Question: Explain the disease:
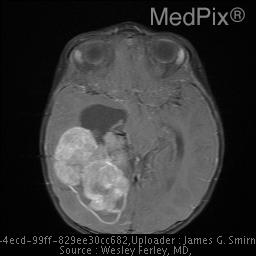
Answer: The disease is discussed as: Choroid Plexus Papilloma (WHO Grade I)
Choroid Plexus Carcinoma (WHO Grade III-IV)
Cell of Origin: Choroid plexus epithelium

Common Locations:
Adults - Fourth ventricle
Children - Lateral ventricle

Demographics: Children > Adults. 40-50% papillomas seen in first year of life, 85% < 5 yrs.  May be a congenital. Carcinomas usually seen only in pediatric age group.

Clinical Presentation: Hydrocephalus with headaches

Histology: Papillomas have characteristic lobulated gross appearance. Most are well-differentiated and may resemble normal choroid plexus, however, anaplastic transformation may occur. Parenchymal invasion suggests carcinoma, but can be seen with benign tumors as well.

Transformation of papilloma into carcinoma has been reported.

Special Stains: Cytokeratin distinguishes CPP from ependymoma; Prealbumin (transthyretin) may be helpful (although choroid metastases may also stain positive)
Progression: CSF seeding may occur in both papillomas and carcinomas.

Radiology: Well-demarcated intraventricular (or cerebellopontine angle) mass with hydrocephalus. Calcification especially frequent in fourth ventricular tumors. In adult patients the fourth ventricle is more common. The tumor is attached to the choroid plexus.

Comments: Hydrocephalus may reflect multiple factors, including CSF over-production, ventricular obstruction, and impaired CSF reabsorption. Can present as a congenital brain tumor or neoplasm.

===================================================
[REF 1]
"Choroid plexus tumours are rare epithelial brain tumours and limited information is available regarding their biology and the best treatment. A meta-analysis was done to determine prognostic factors and the influence of various treatment modalities. A thorough review of the medical literature (1966-1998) revealed 566 well-documented choroid plexus tumours. These were entered into a  database, which was analysed to determine prognostic factors and treatment modalities. Most patients with a supratentorial tumour
 were children, while the most common sites in adults were the fourth ventricle and the cerebellar pontine angle. Cerebellar pontine angle tumours were more frequently benign. Histology was the most important prognostic factor, as one, five, and 10-year projected survival rates were 90, 81, and 77% in choroid plexus-papilloma (n=353) compared to only 71, 41, and 35% in choroid plexus-carcinoma respectively (P<0.0005). Surgery was prognostically relevant for both choroid plexus-papilloma (P=0.0005) and choroid plexus-carcinoma (P=0.0001). Radiotherapy was associated with significantly better survival in choroid plexus-carcinomas.

Eight of 22 documented choroid plexus-carcinomas responded to chemotherapy. Relapse after primary treatment was a poor prognostic factor in choroid plexus-carcinoma patients but not in choroid plexus-papilloma patients. Treatment of choroid plexus tumours should start with radical surgical resection. This should be followed by adjuvant treatment in case of choroid plexus-carcinoma, and a "wait and see" approach in choroid plexus-papilloma. Copyright 2002 Cancer Research UK"